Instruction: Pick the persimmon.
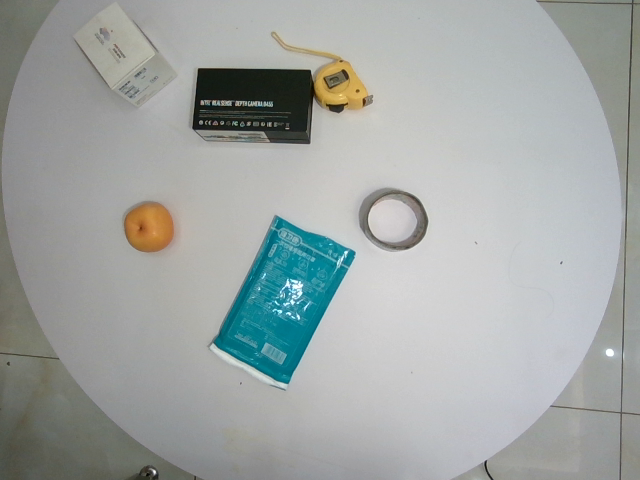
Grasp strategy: vertical